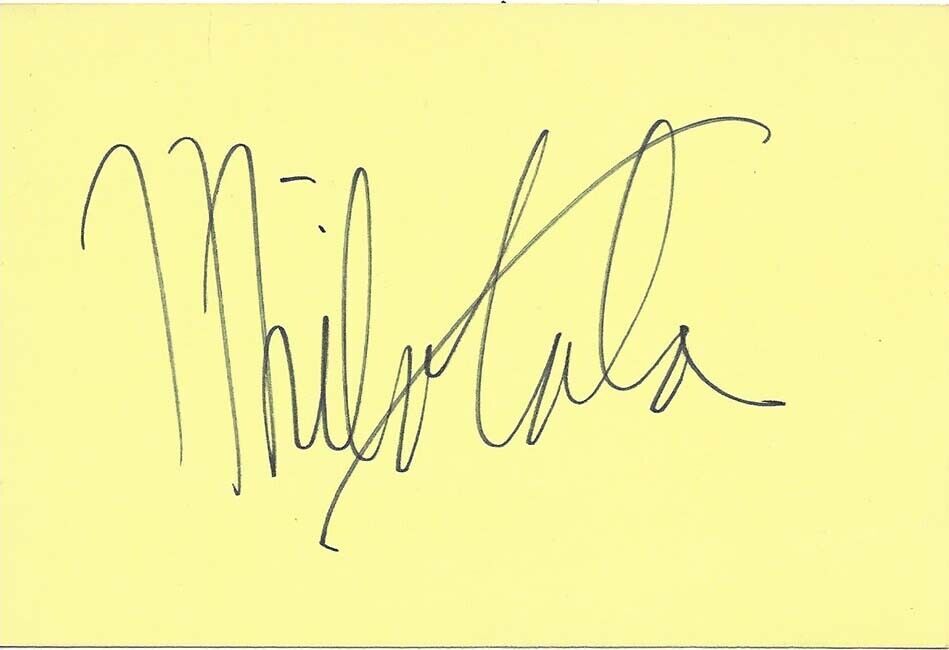
Signature of: miiko taka